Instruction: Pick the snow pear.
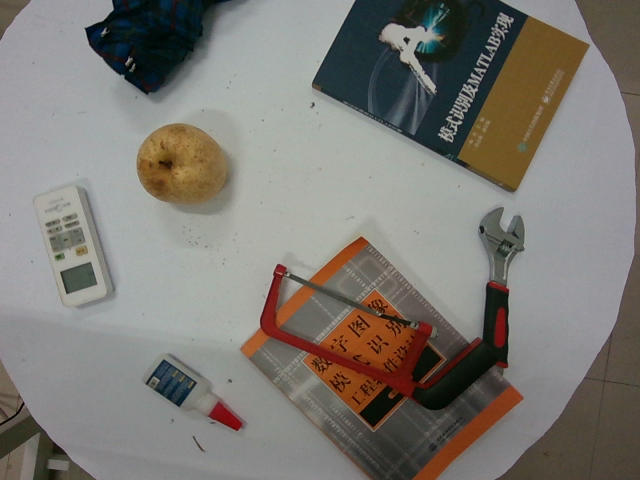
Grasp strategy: vertical